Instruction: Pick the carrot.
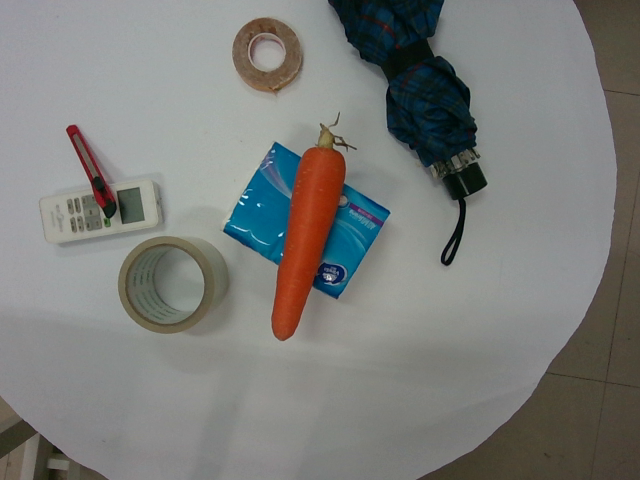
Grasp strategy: vertical